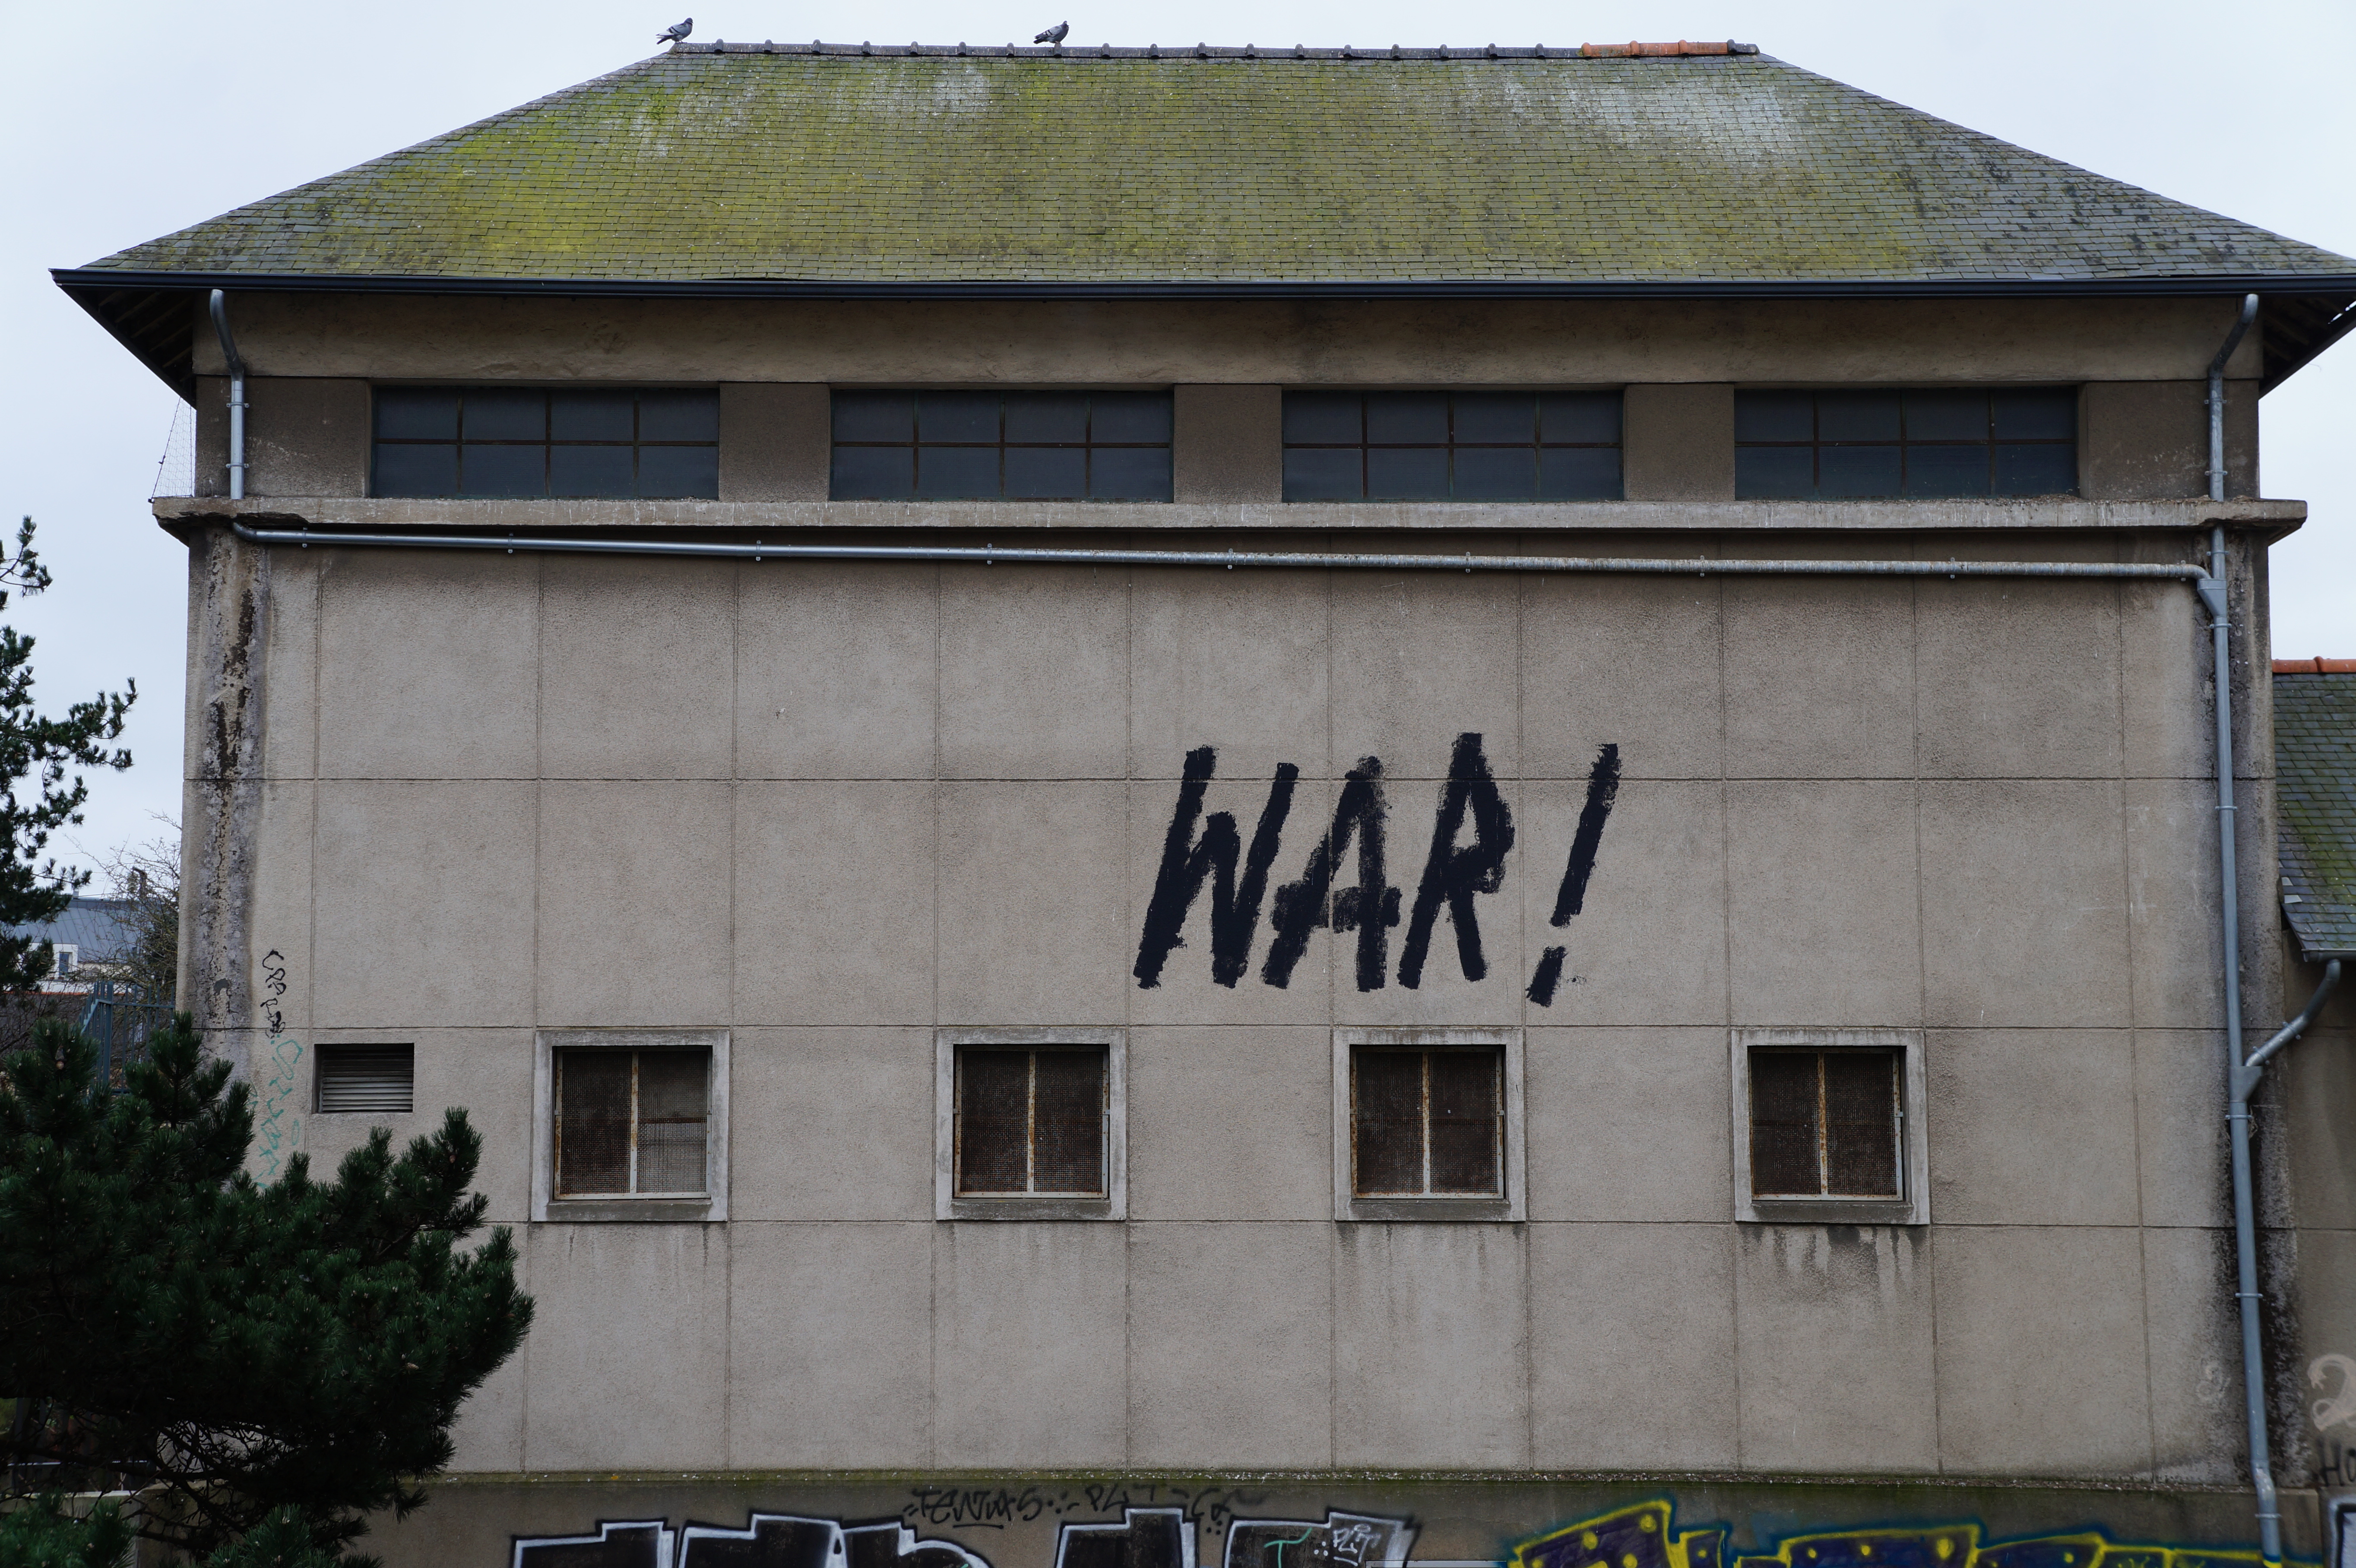
Signature of: war